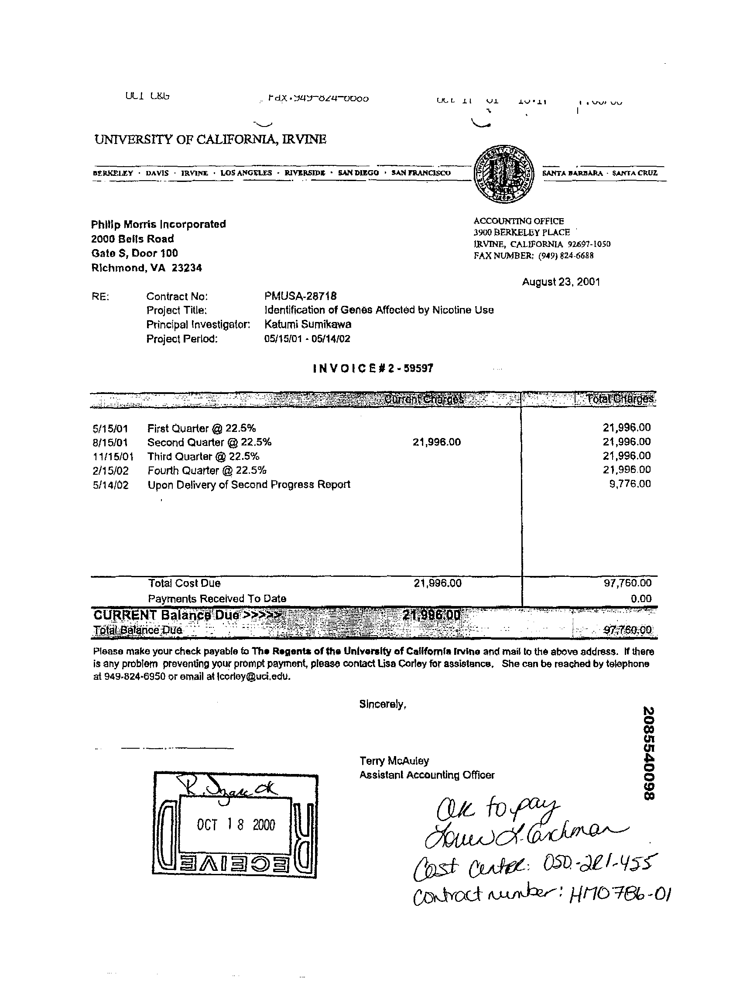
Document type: Invoice